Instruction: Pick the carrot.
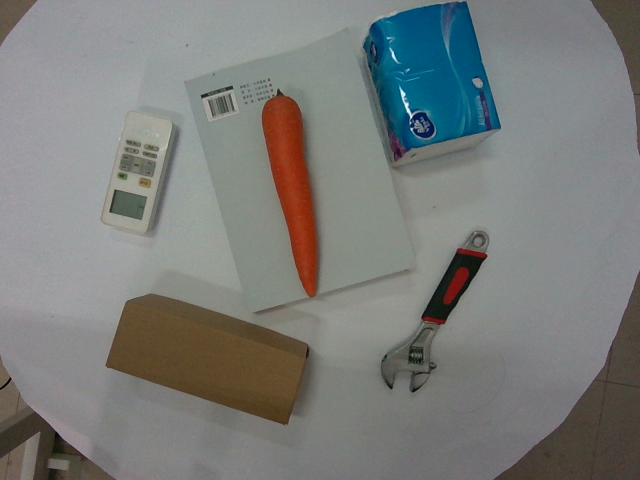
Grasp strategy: vertical